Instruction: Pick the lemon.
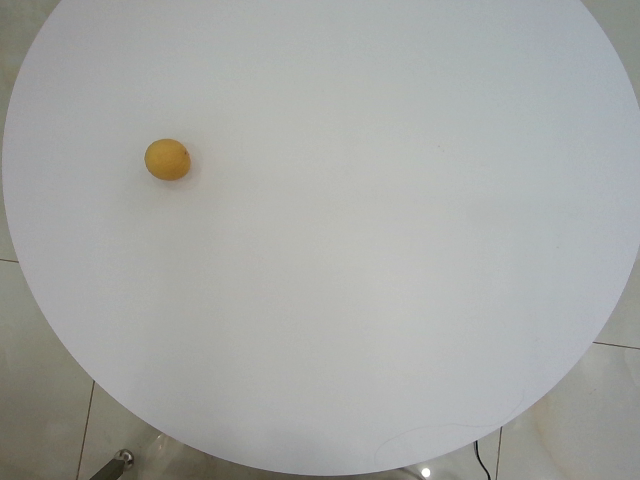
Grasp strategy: vertical